Question: Explain the disease:
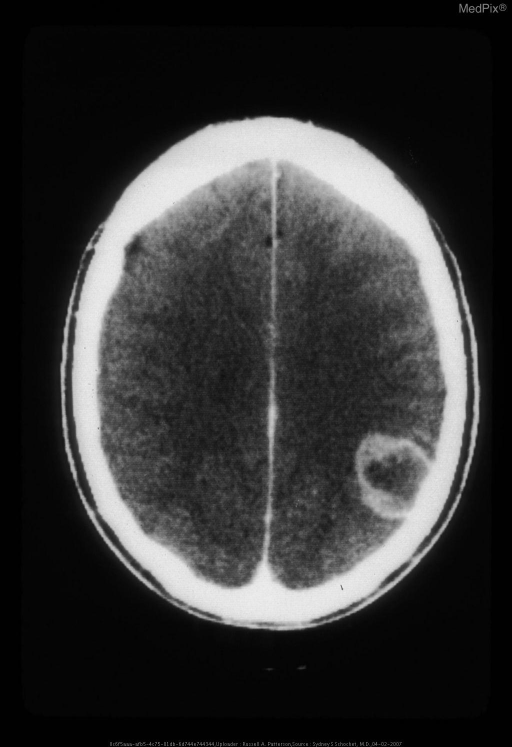
Answer: The disease is discussed as: Synonyms: GBM, glioblastoma multiforme, spongioblastoma multiforme

Common Locations: cerebral hemispheres, occasionally elsewhere (brainstem, cerebellum, cord)

Demographics: peak from 45-60 years

Histology: grossly heterogeneous, degeneration, necrosis and hemorrhage are common with mitoses and prominent neovascularity

Special Stains: GFAP varies, often present in areas of better differentiation

Progression : Can't get any worse histologically with a median survival of 8-12 months.

Radiology: Glioblastoma is usually seen as a grossly heterogeneous mass. Ring enhancement surrounding a necrotic center is the most common presentation, but there may be multiple rings. Surrounding vasogenic edema can be impressive, and adds significantly to the mass effect. TWithin the area of vasogenic edema, there may be angiogenesis and microscopic tumor infiltration.  Signs of recent (methemoglobin) and remote (hemosiderin) hemorrhage are common.

Despite it’s apparent demarcation on enhanced scans, the lesion may diffusely infiltrate into the brain, crossing the corpus callosum in 50-75% of cases.